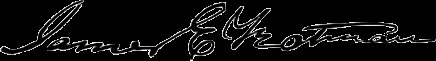
Signature of: james e yeatman